Identify and extract the amount in words, amount in numbers, payee name, cheque date, and bank name from the image.
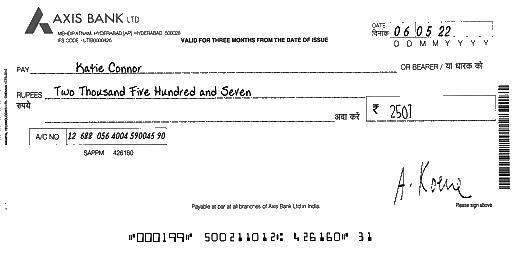
amt_in_words: Two Thousand Five Hundred and Seven
amt_in_figures: 2507
payee_name: Katie Connor
bank_name: AXIS BANK
cheque_date: 06/05/22